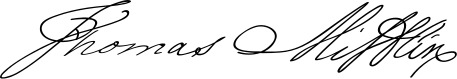
Signature of: thomas mifflin